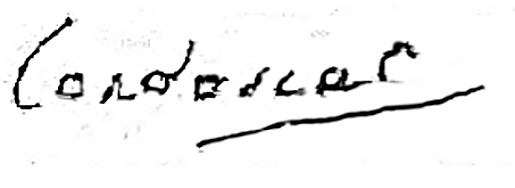
Signature of: jean antoine nicolas de caritat de condorcet